Question: What type of tax is indicated in the document, personal property or real estate?
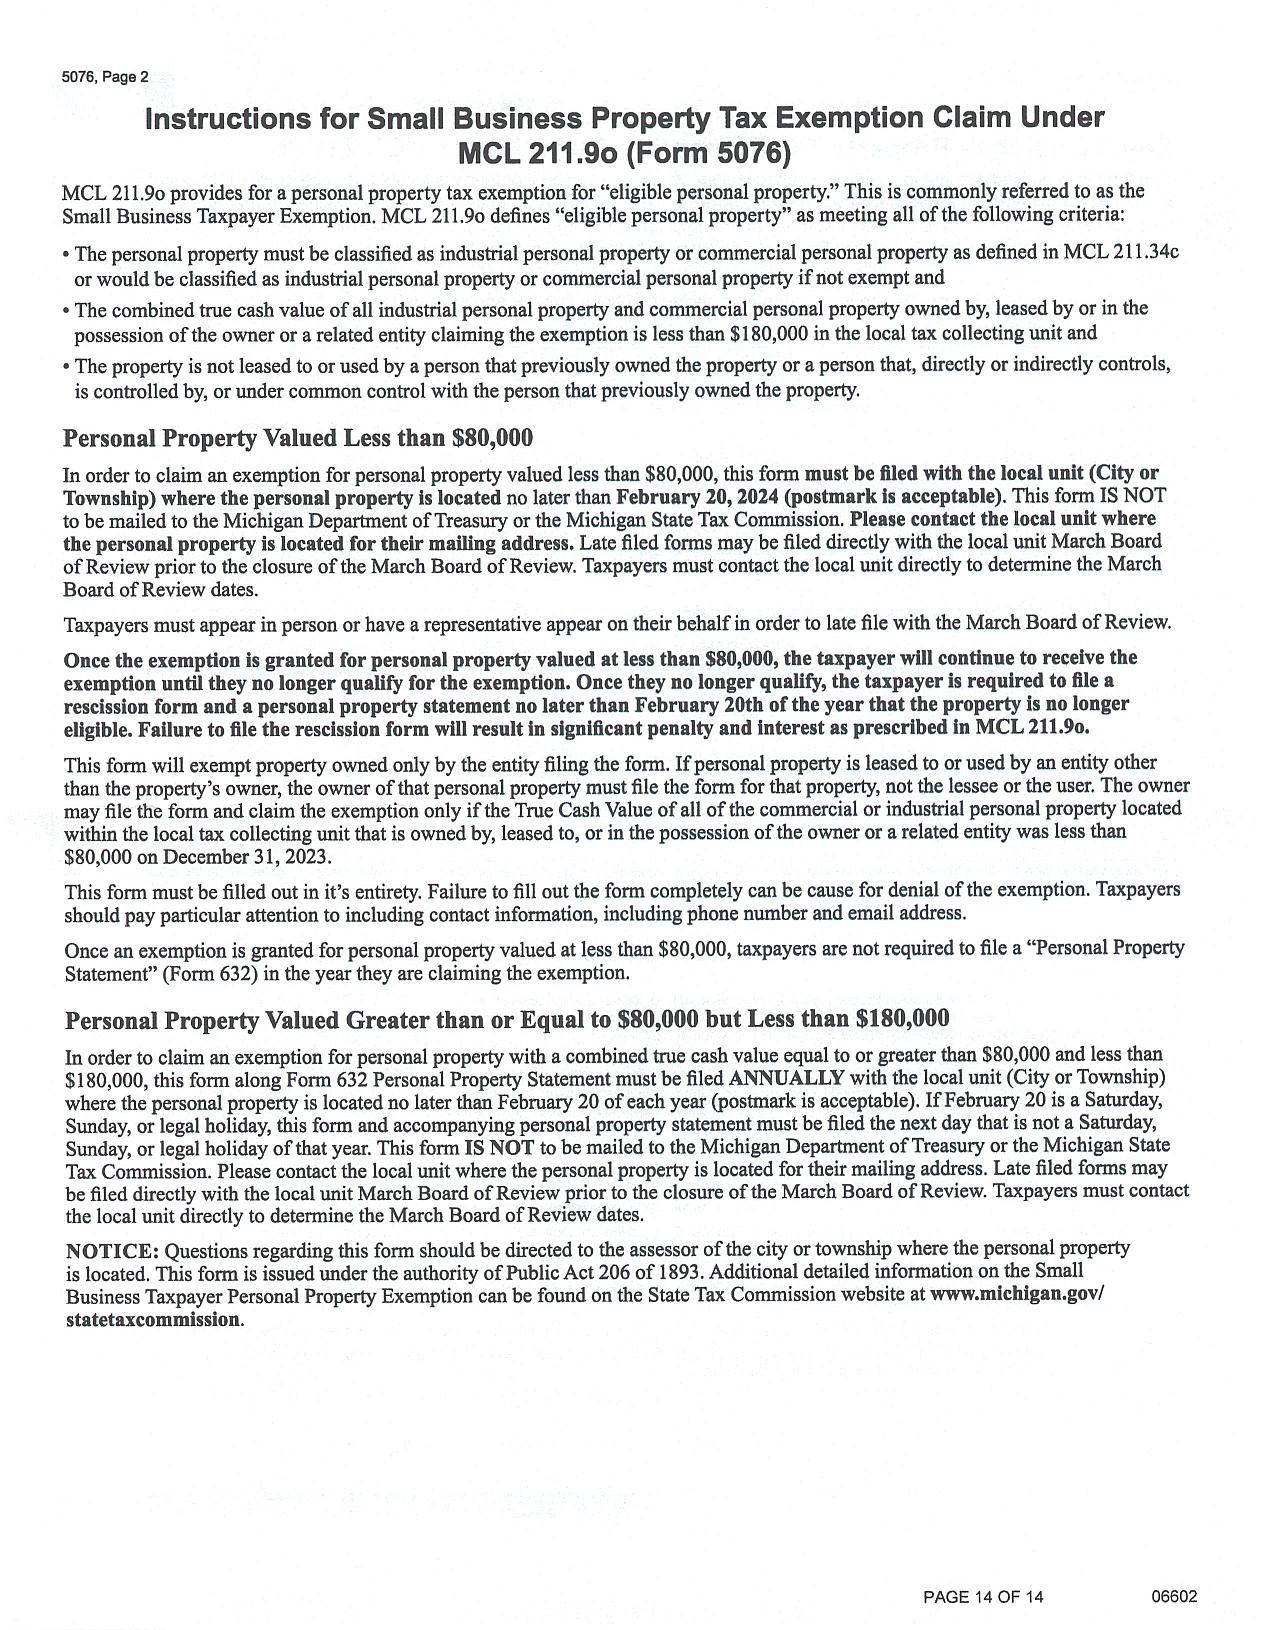
Answer: "Personal Property Tax"